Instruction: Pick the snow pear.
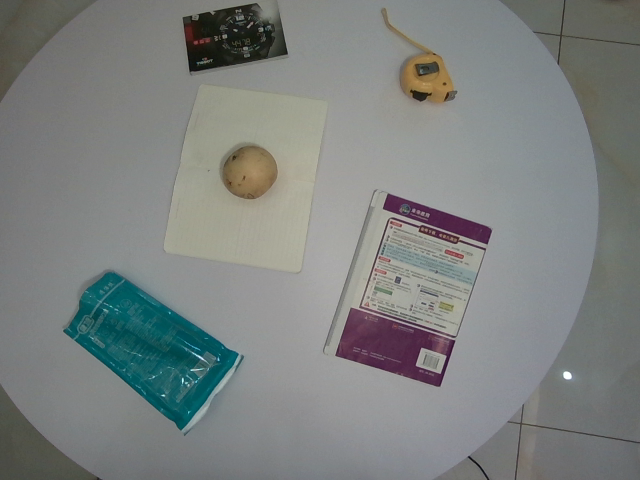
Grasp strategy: vertical